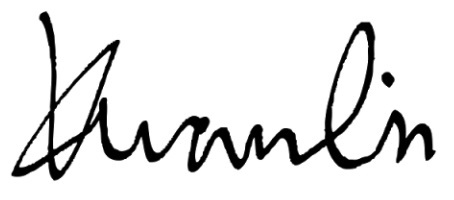
Signature of: lai kuan li